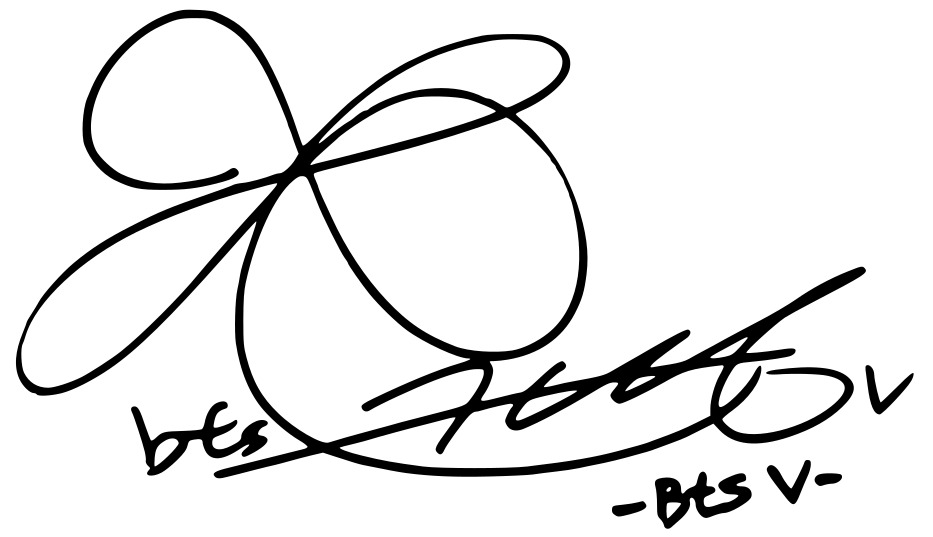
Signature of: v